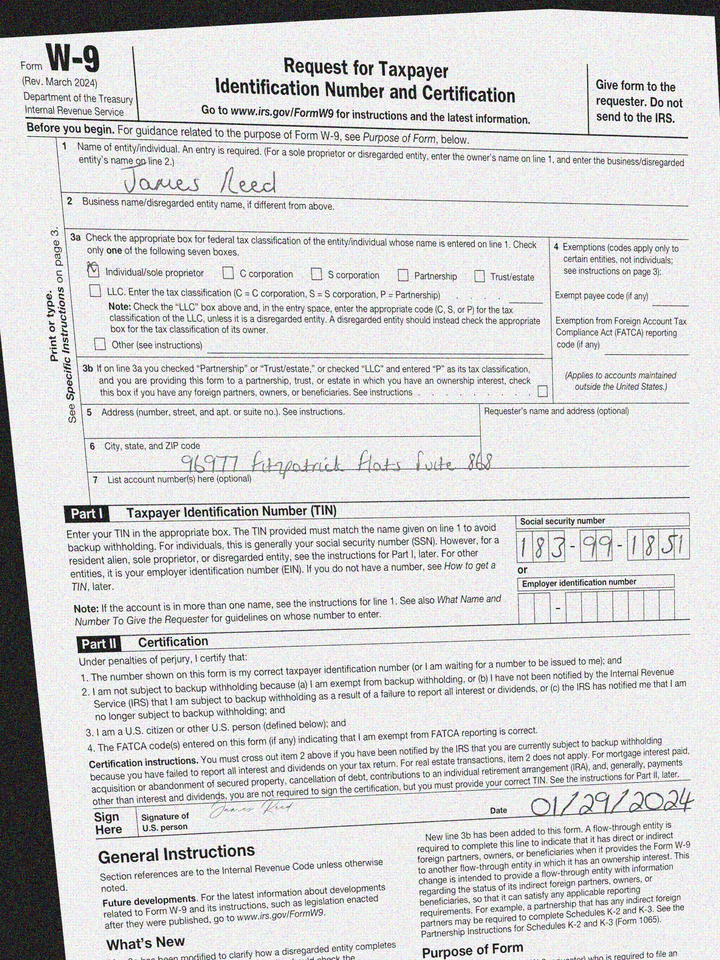
adr1: 96977 Fitzpatrick Flats Suite 868
cbx: yes
ssn: 183991851
enm: James Reed
sdt: 01/29/2024